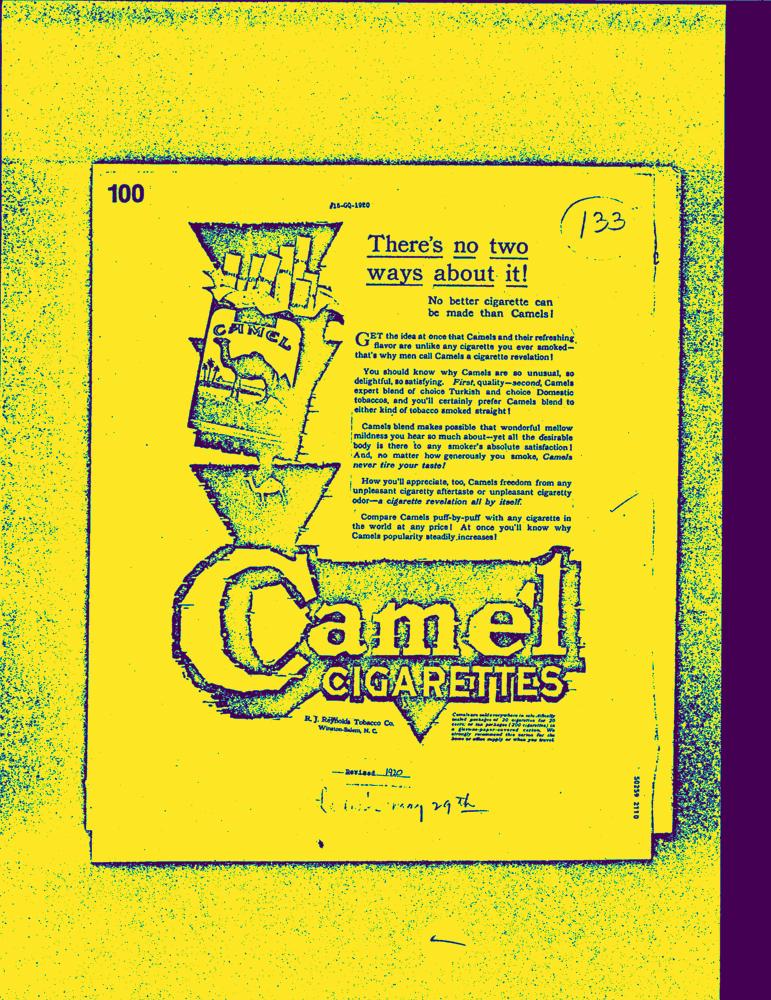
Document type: AD